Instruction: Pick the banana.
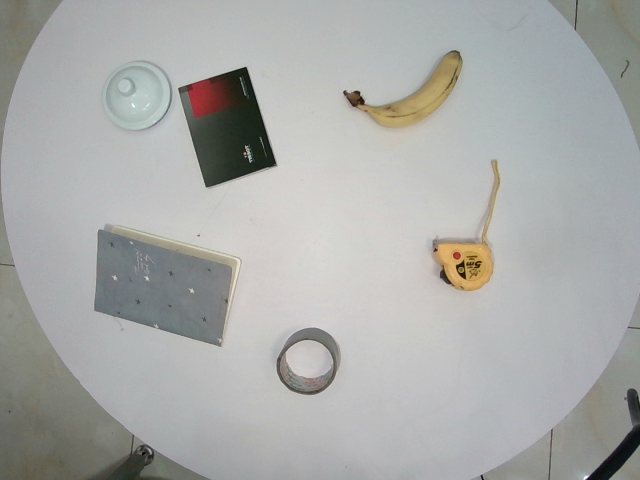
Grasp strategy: vertical